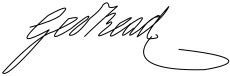
Signature of: george read